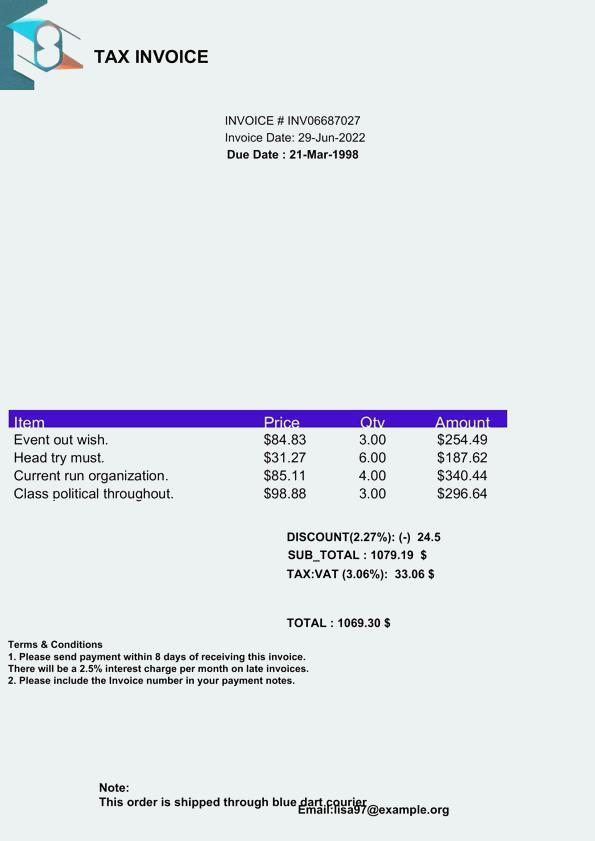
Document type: Invoice